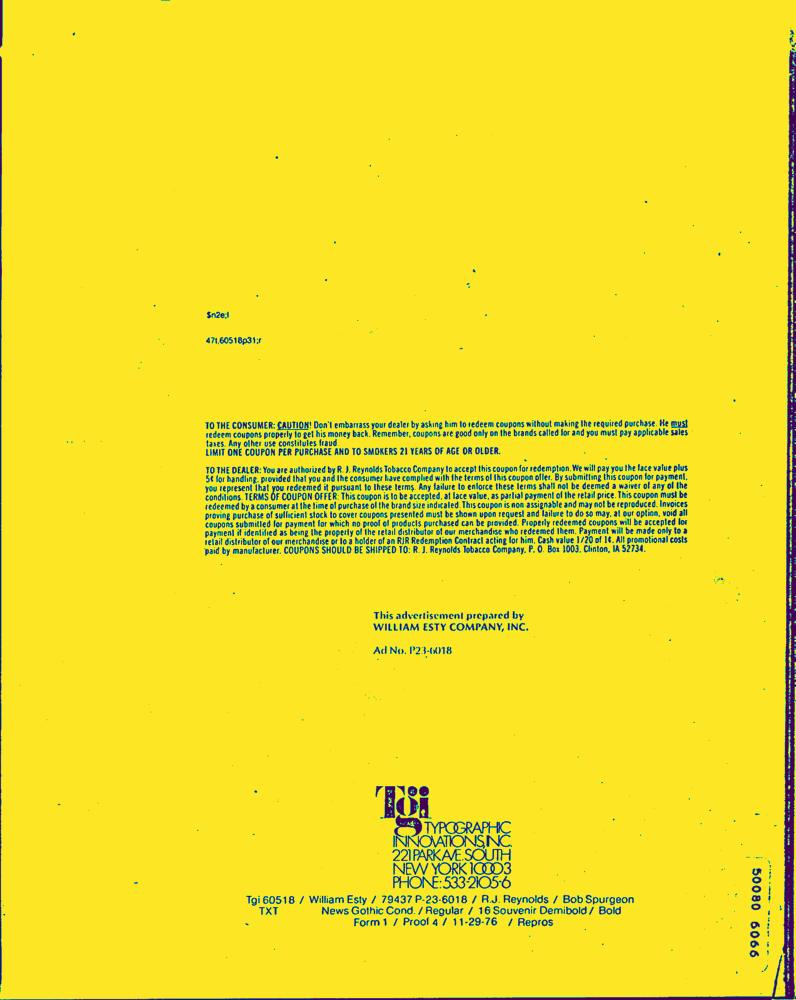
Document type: AD